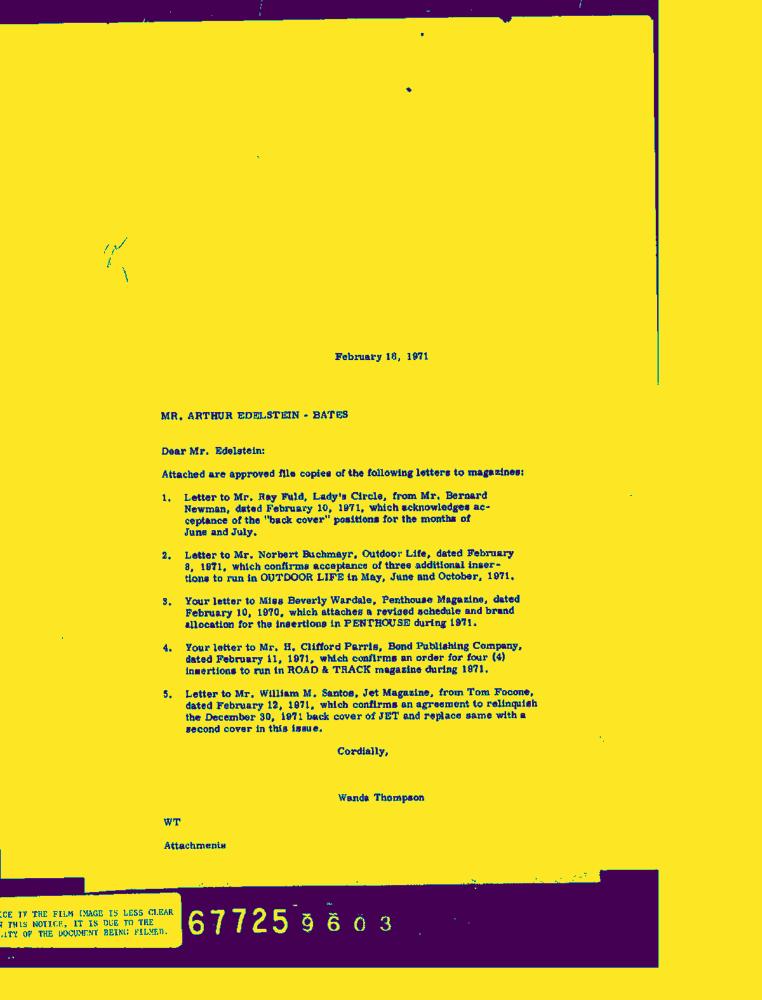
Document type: Letter-Doc